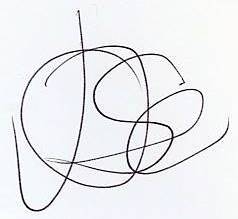
Signature of: josé feliciano